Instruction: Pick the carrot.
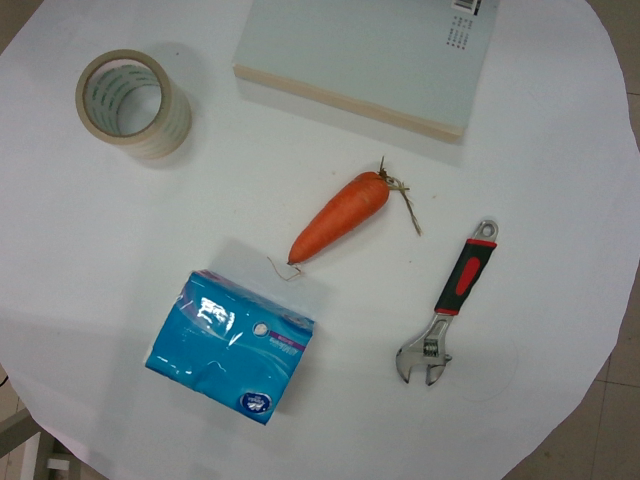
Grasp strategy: vertical